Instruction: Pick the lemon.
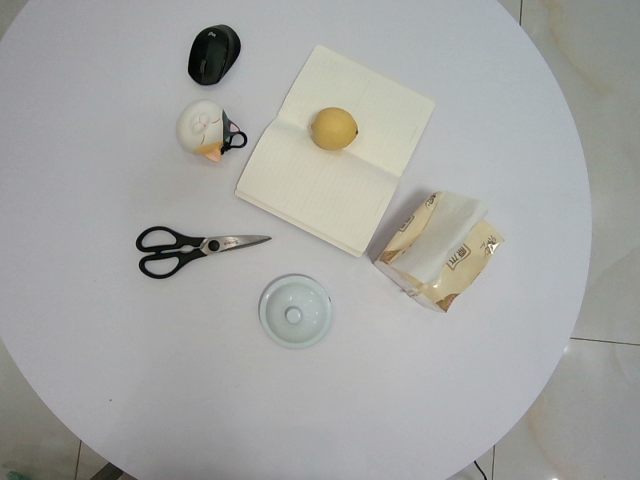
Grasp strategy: vertical